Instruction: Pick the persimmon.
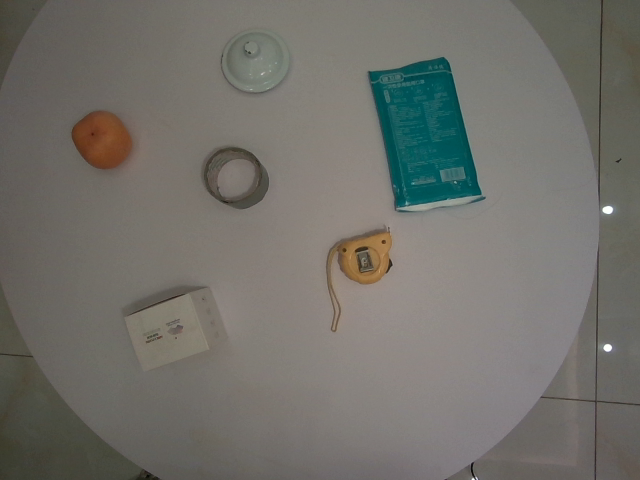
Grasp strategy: vertical